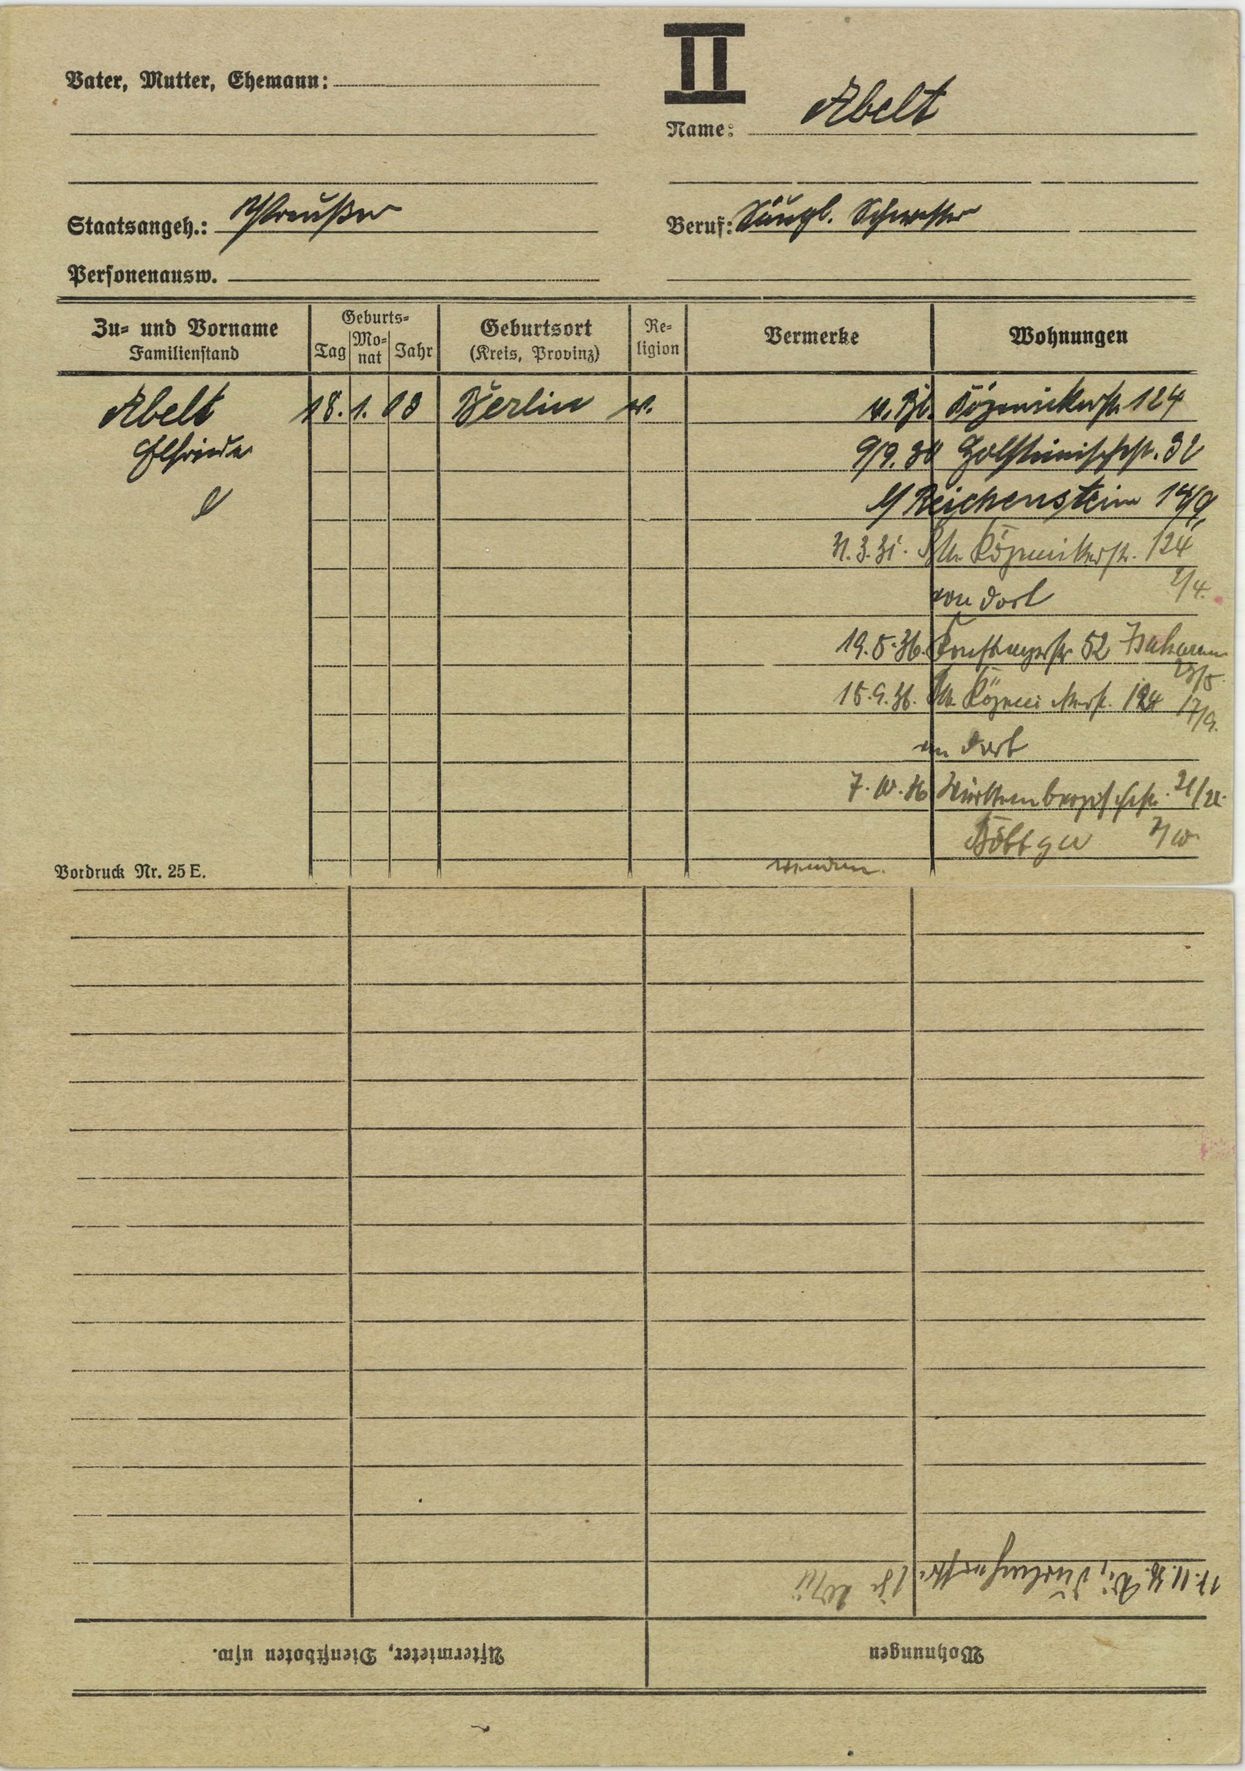
Abelt